Question: Can you provide the account number mentioned in the document?
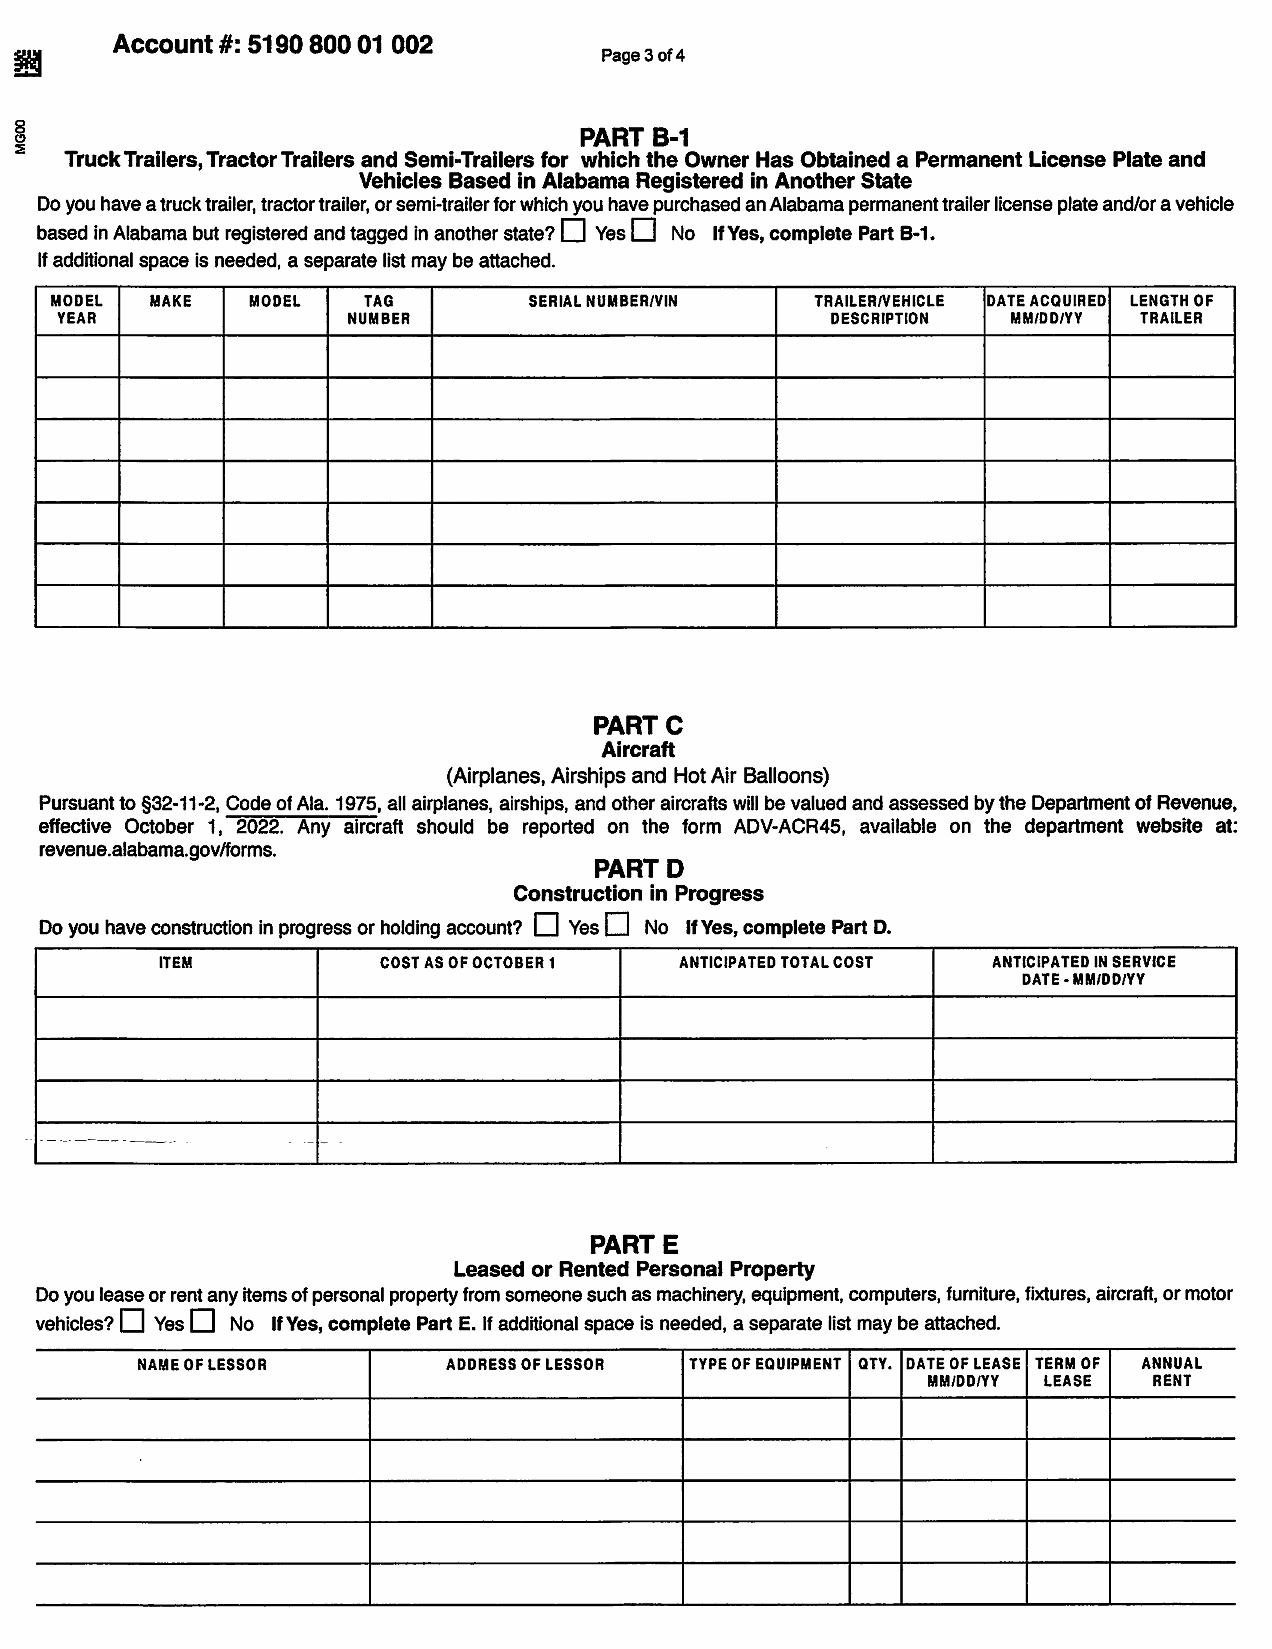
Answer: "5190 800 01 002"